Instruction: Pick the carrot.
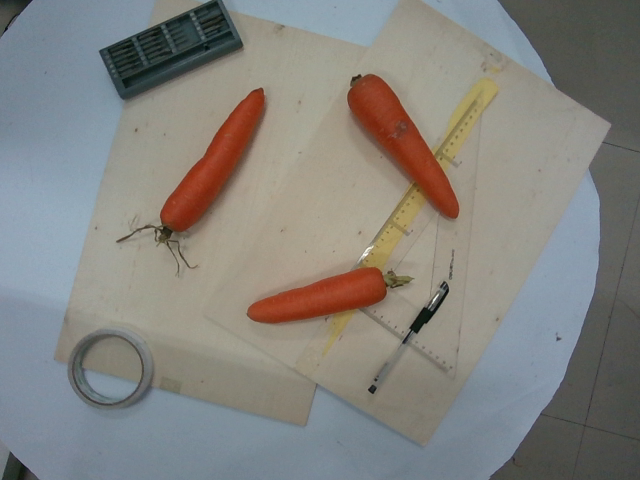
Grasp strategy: vertical